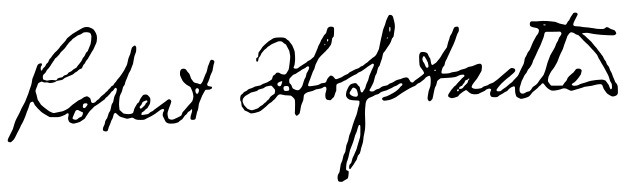
Signature of: robert hofstadter